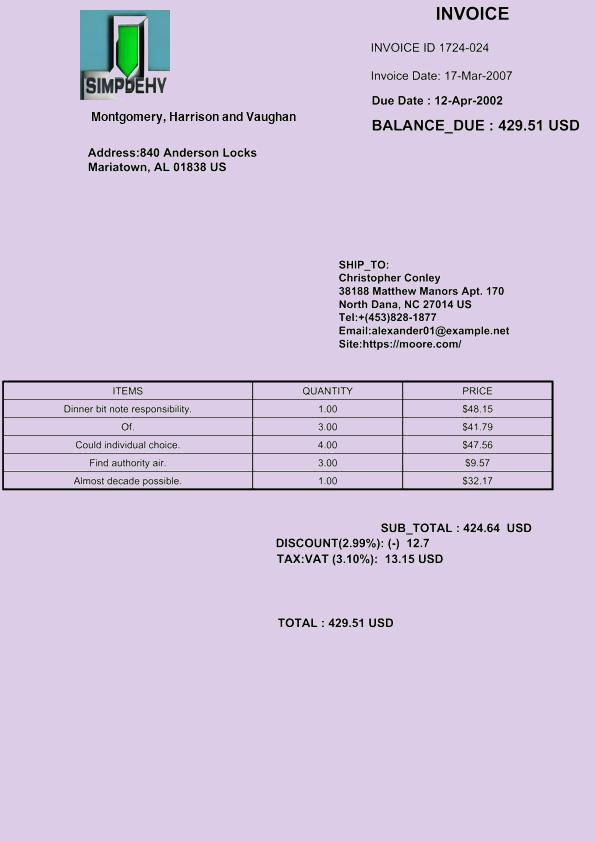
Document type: Invoice